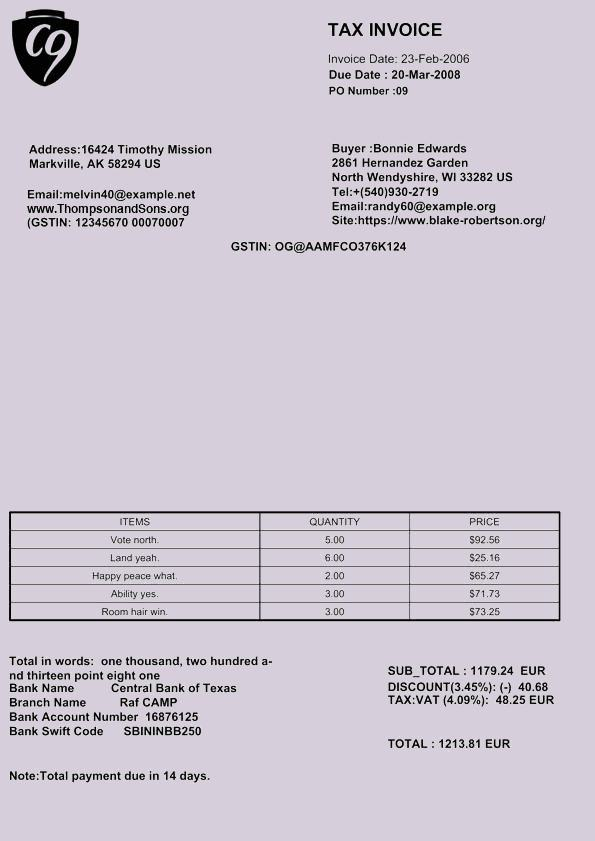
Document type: Invoice